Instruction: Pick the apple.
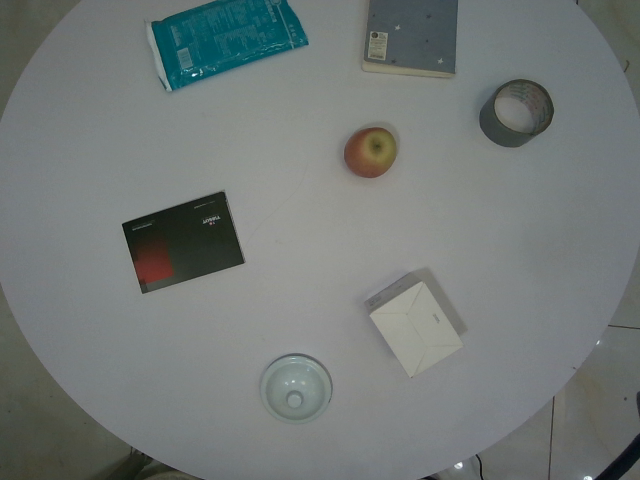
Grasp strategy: vertical